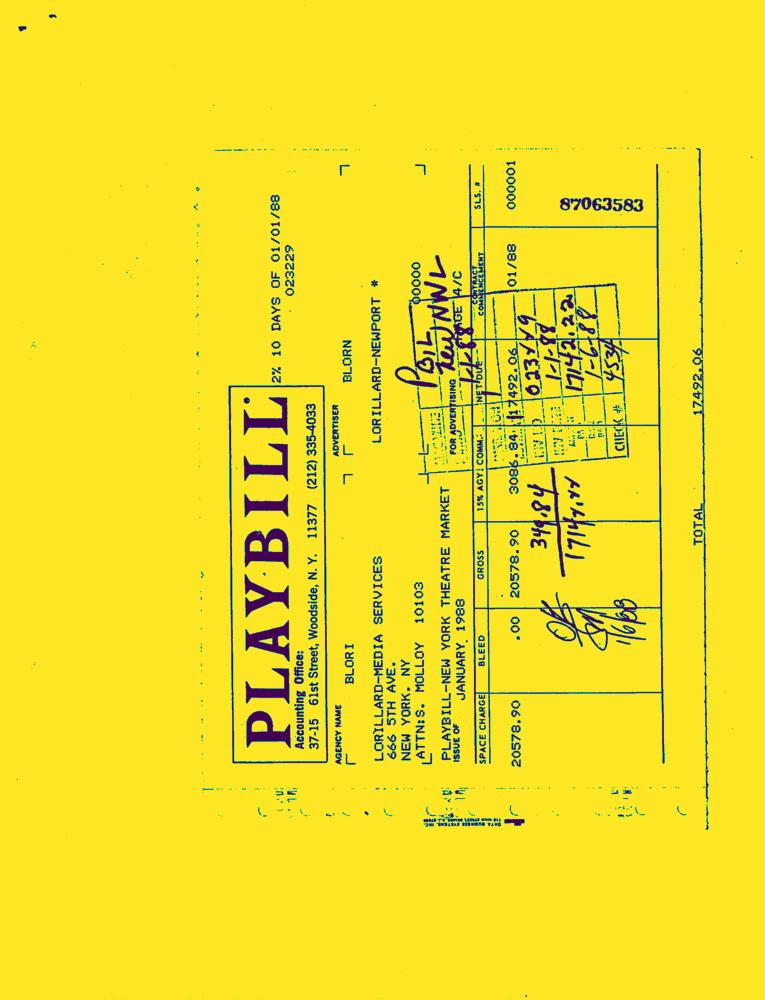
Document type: Invoice-Doc